Patient: Female, age 14
A 14-year-old female with a 1- week history of intermittent right-sided chest and back pain and shortness of breath presents to the Emergency Department. She describes the pain as dull in quality, diffuse but non-radiating, and lasts approximately 1 hour before subsiding. The pain is pleuritic in nature and the only alleviating factor identifiable is ibuprofen. The shortness of breath is not related to any exertion or activity and was constant.
There is no past medical history of a specific or relevant medical problem and the patient specifically denies a history of asthma, pneumonia, gastro-esophageal reflux, or broncho-pulmonary dysplasia. The patient was a full term baby born via spontaneous vaginal delivery without any complications. Menarche occurred at 12 years of age. Cycles are regular, occurring every 31 days and lasting for 4 days.
The patient received all of her recommended immunizations for age. She lives with her mother, father, and brother in a house. There are no pets or smokers in the home. There is no history of recent sick contacts, no recent illnesses, and no recent travel. She denies sexual activity and denies alcohol, tobacco, or other illicit substance use.
Family history is significant for asthma in her maternal grandfather but negative specifically for tuberculosis, Connective tissue disease, pneumothorax, or Sarcoidosis.
Vitals signs are within normal limits. She is breathing at a rate of 20 breaths per minute and oxygen saturation is 100% on room air. Height and weight reveal a girl at the 90th and 10th percentiles respectively.
Physical exam reveals an alert, awake female who appears her stated age and is in mild distress. All physical exam findings are within normal limits with the exception of the respiratory exam, which reveals diminished breath sounds in the right upper lung field, and the musculoskeletal exam that reveals a mild scoliosis and a Marfanoid body habitus. A complete blood count and basic metabolic panel are within normal limits. A chest x-ray demonstrates a 2.3cm apical pneumothorax in the right hemithorax.
This was the patient's first of several presentations. During a 2-year period she developed 9 pneumothoraces both in the right and left hemithorax, all confirmed radiographically. After the first 5 were treated primarily with a non-rebreather mask and symptom management, she had a bilateral video-assisted thoracoscopic surgery (VATS) and a blebectomy of the most highly affected areas. The VATS did not reveal any lesions suggesting a definitive pathology for the pneumothoraces. For 9 months following this procedure, she continued to have recurrent pneumothoraces that occurred approximately every 3 months.
Testing for cystic fibrosis, alpha-1 antitrypsin deficiency, and Fibrillin-1 (to evaluate for Marfan's and adolescent idiopathic scoliosis) was negative. A CT-Chest w/o contrast (see Fig. 1) performed on her 7th presentation displayed a left-sided 2.1cm pneumothorax but did not demonstrate any evidence of blebs or bronchiectasis.
After her 9th presentation, the obstetrics and gynecology team was consulted. The pneumothoraces always presented within+-two days of her menses. She was placed on a trial of continuous combined oral contraceptive pills (COCs), specifically 90 mcg levonorgestrel and 20 mcg ethinyl estradiol tablets (Amethyst ). She achieved complete resolution of her symptoms after this and was thus clinically diagnosed with catamenial pneumothorax. Three years after starting the COC she has remained in total remission and has not experienced another episode of pneumothorax.
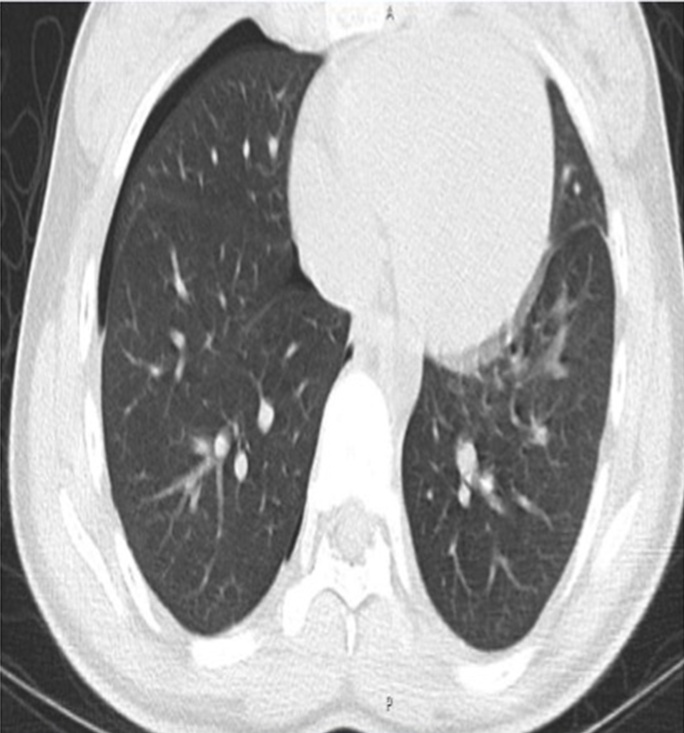
Image caption: Non-contrast CT scan demonstrating one of many right-sided pneumothoraxes in our patient. No bronchiectasis or blebs present on CT.